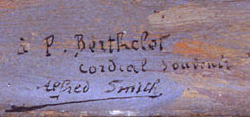
Signature of: alfred smith